Question: What could the diagnosis suggest?
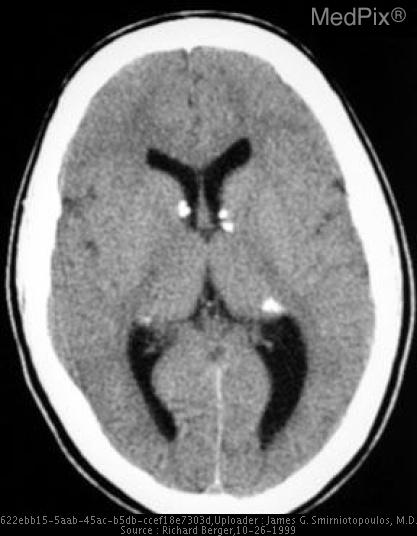
Answer: The possible diagnosis includes Tuberous Sclerosis Complex..